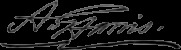
Signature of: addison clay harris